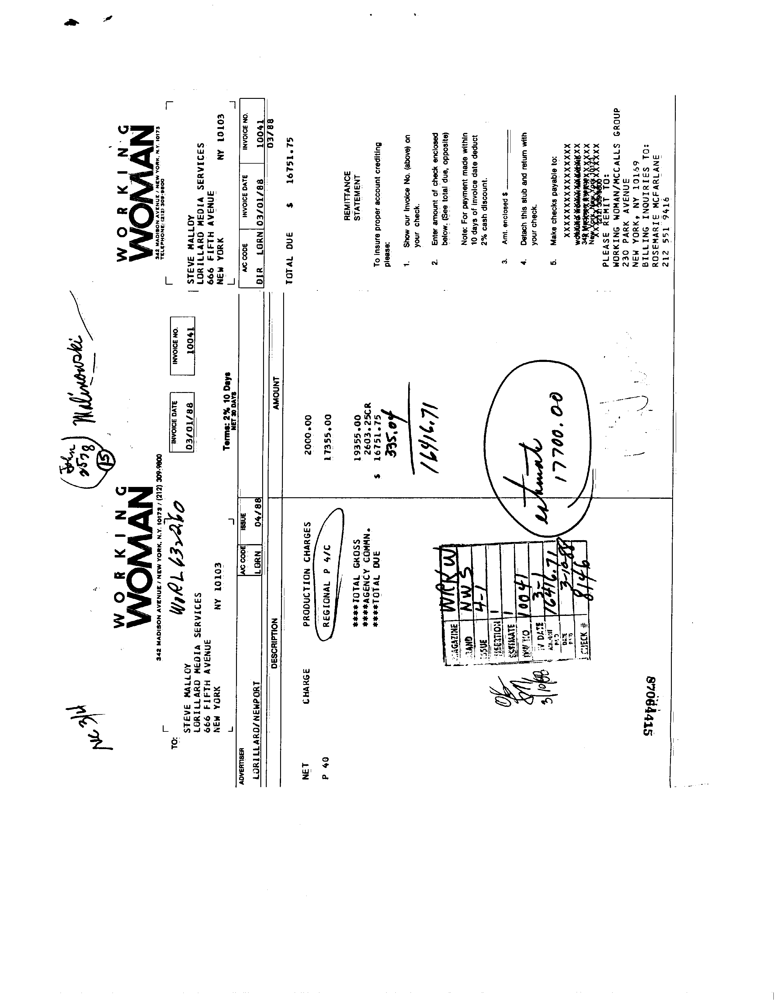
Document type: Invoice